Question: What could the diagnosis suggest?
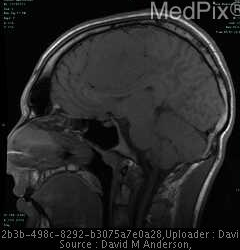
Answer: The possible diagnosis includes meningioma, lymphoma, hemangioparacytoma, metastatic carcinoma, inflammatory lesions such as sarcoidosis and Wegener's granulomatosis, and infections such as tuberculosis.